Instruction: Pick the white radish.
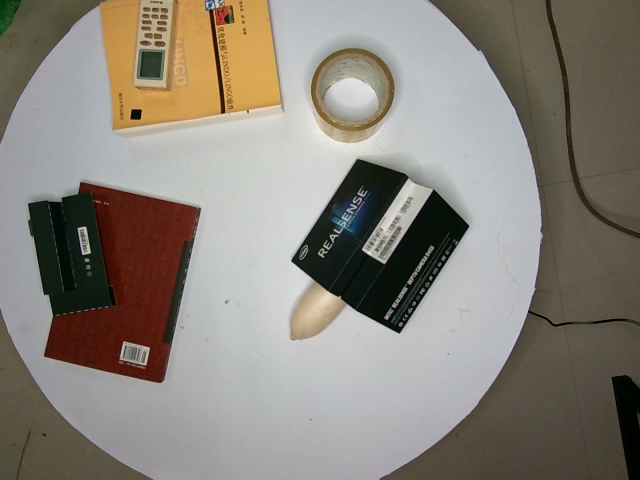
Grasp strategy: vertical